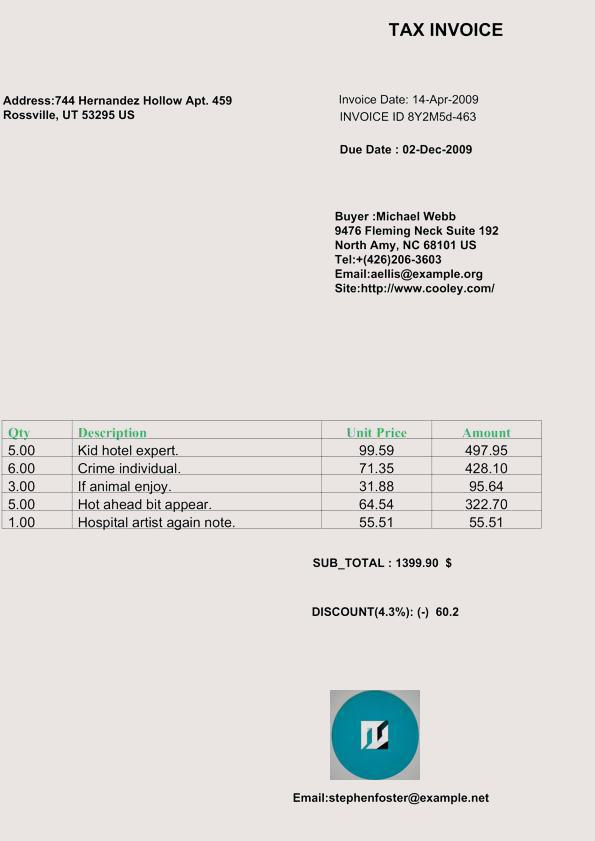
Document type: Invoice